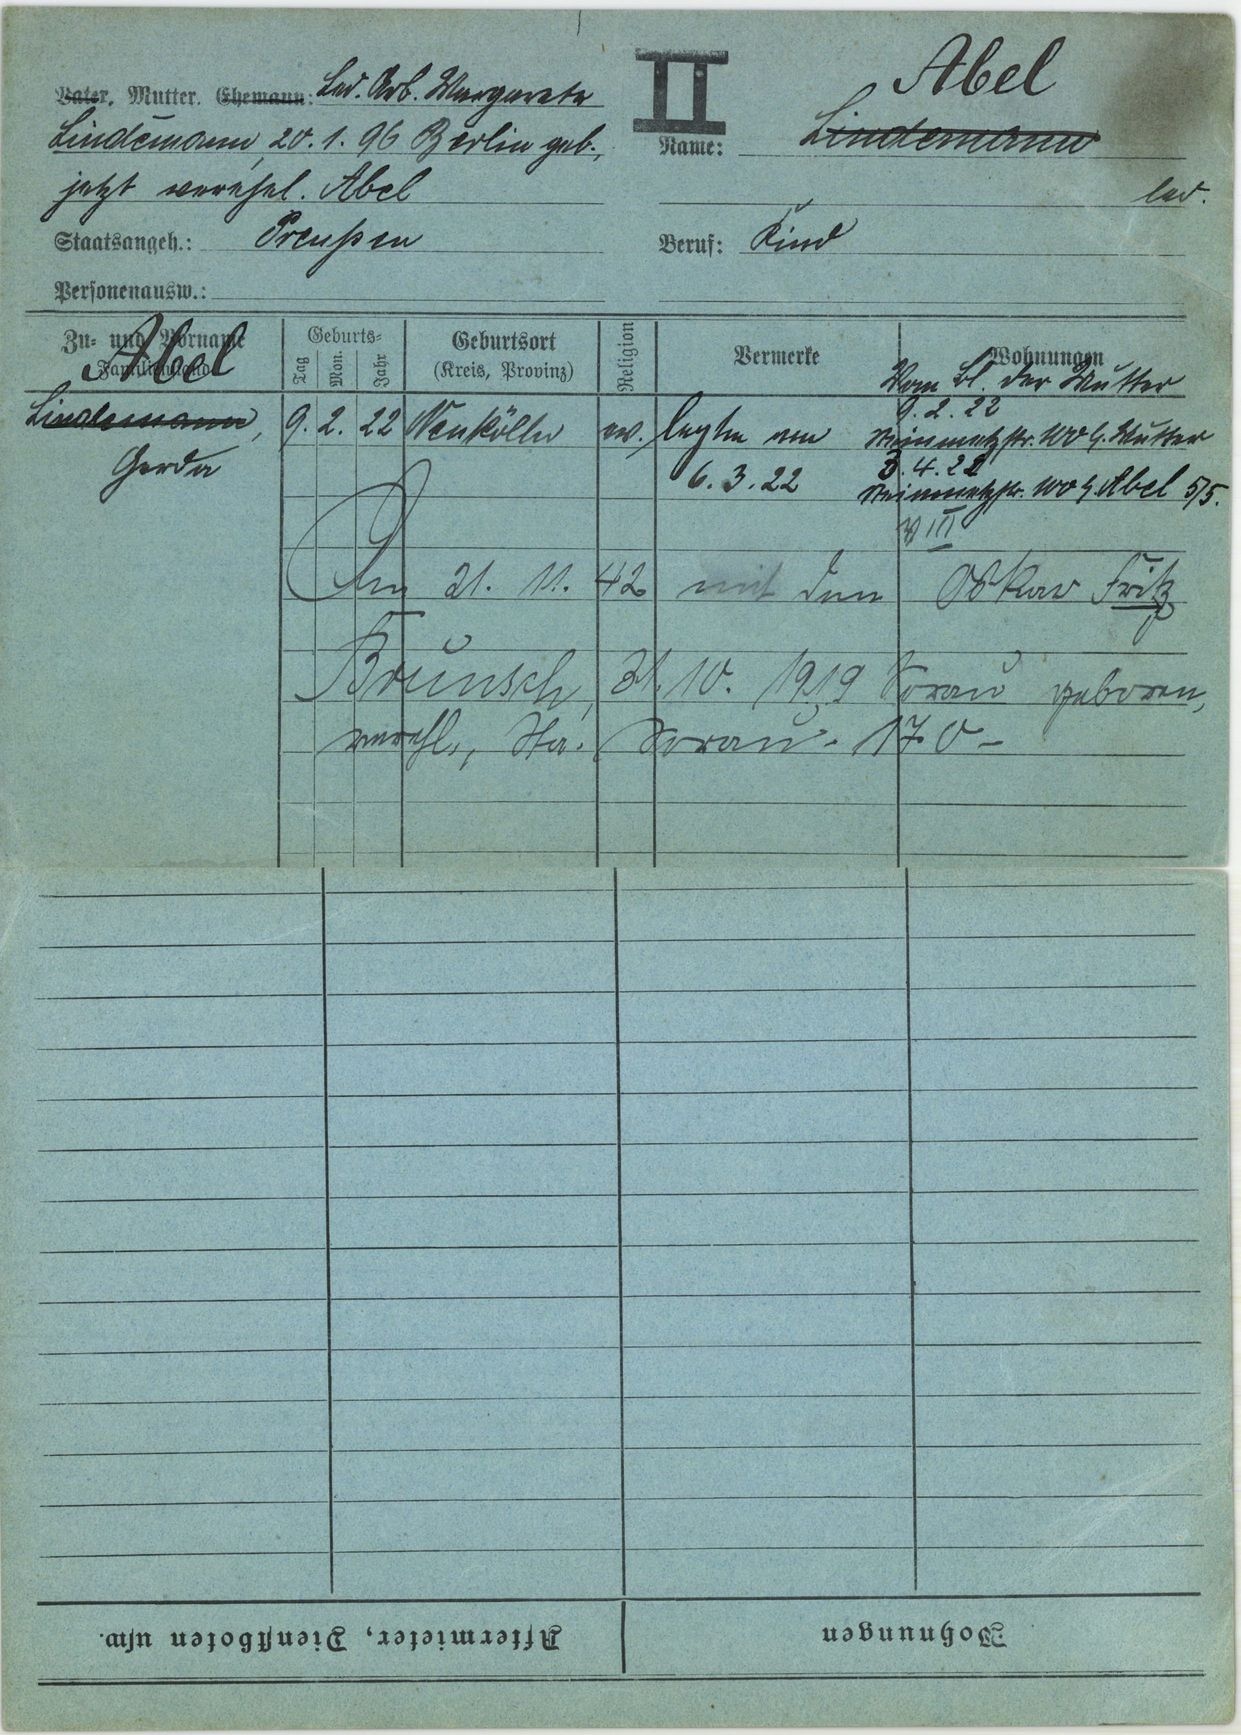
Abel

Lindemann